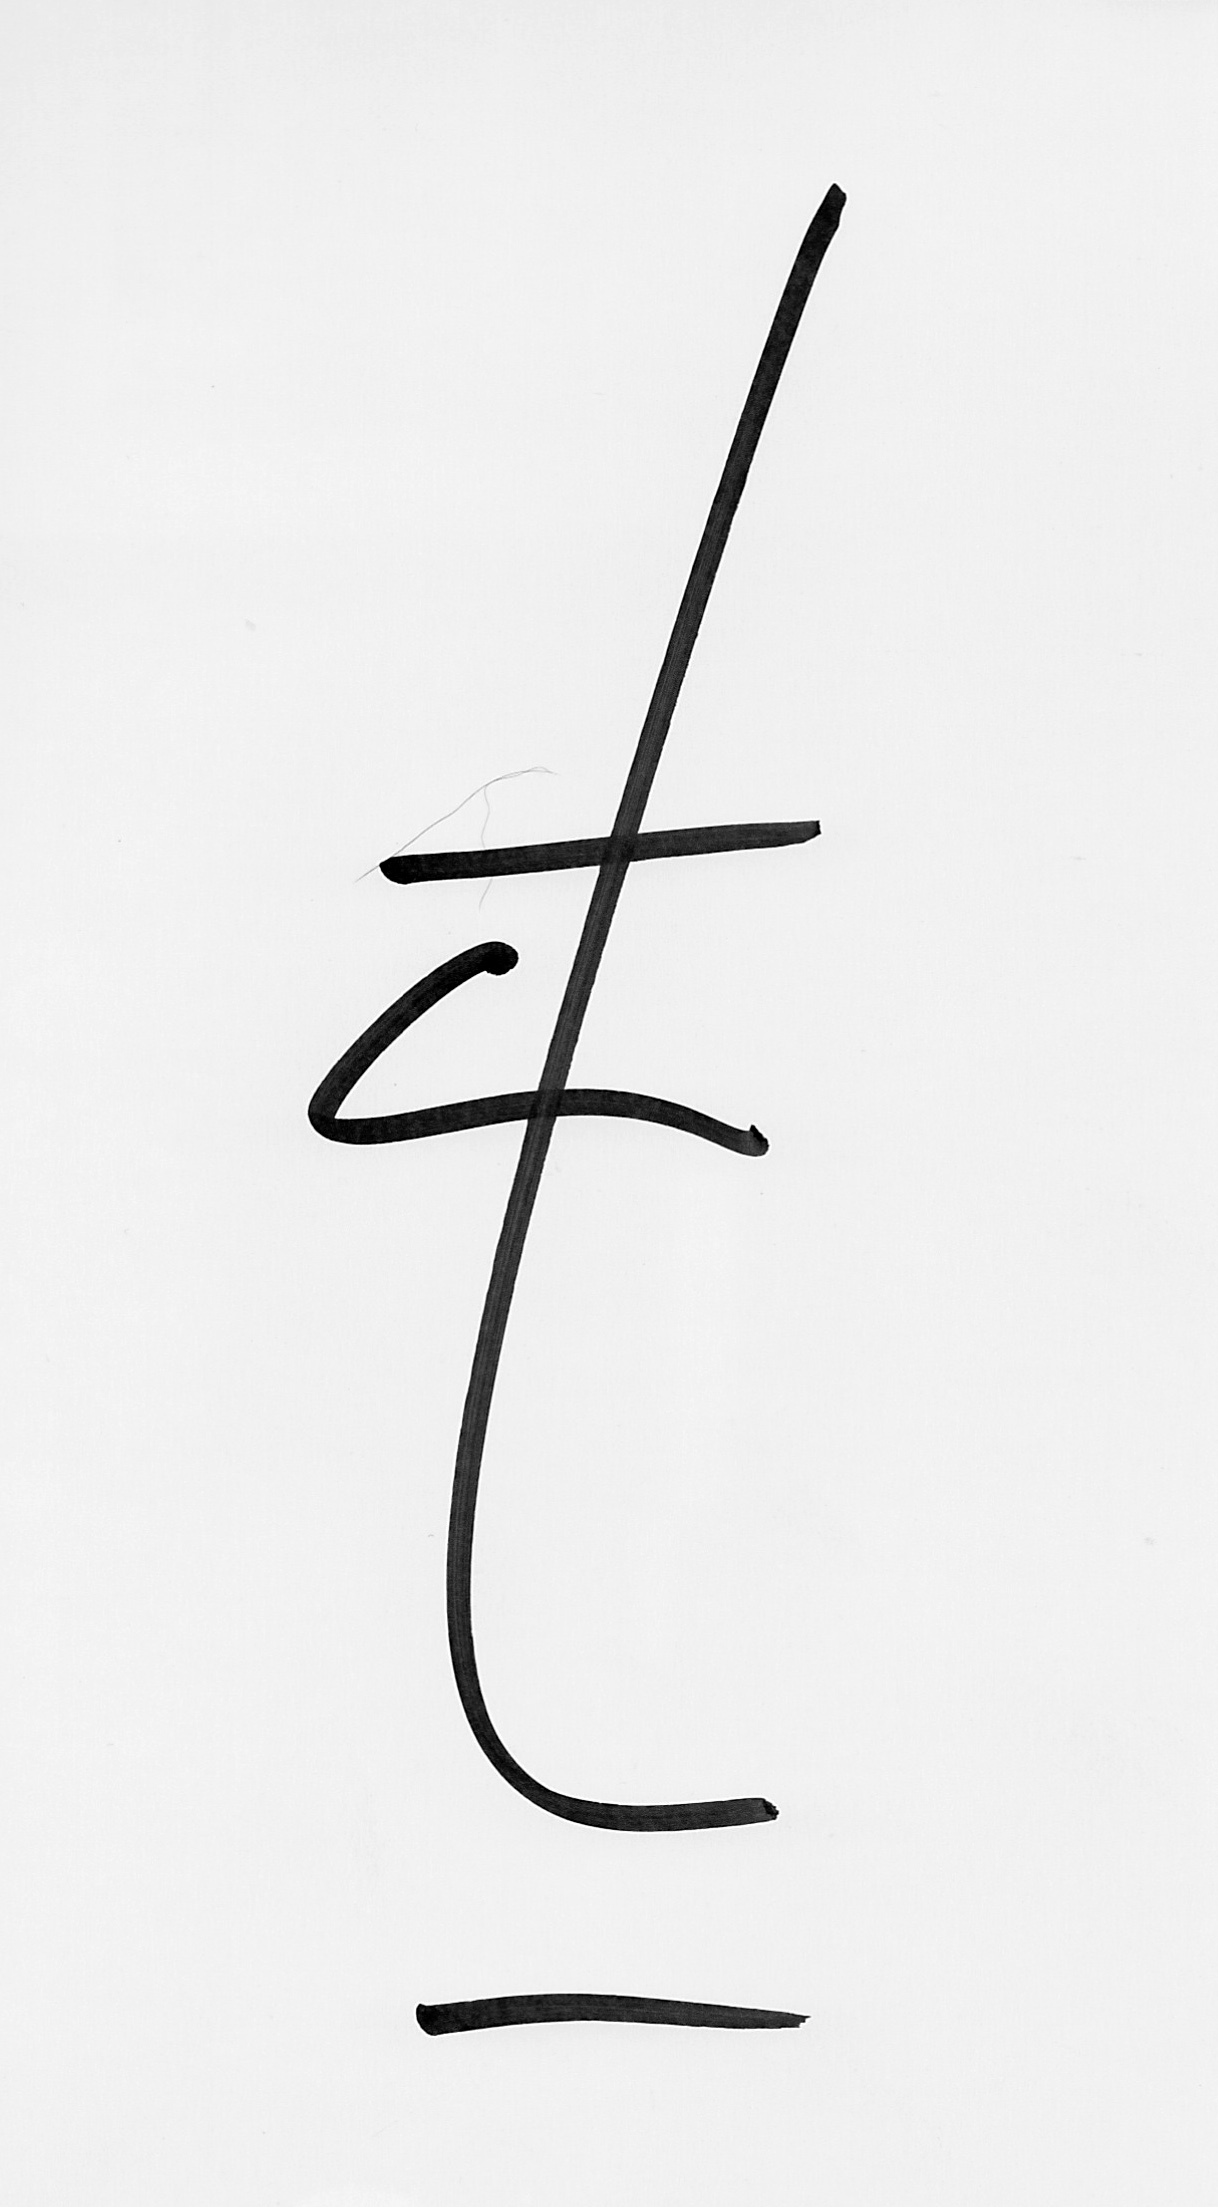
Signature of: anton corbijn